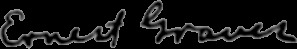
Signature of: ernest graves sr